Question: What could the diagnosis suggest?
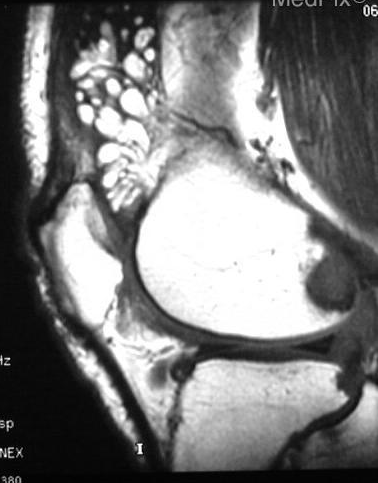
Answer: The possible diagnosis includes essentially none.
Other synovial processes; such as PVNS, synovial hemangioma and synovial osteochondromatosis; would not present with an arborizing fatty mass..